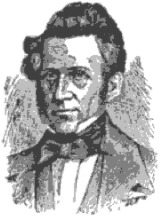
Signature of: theron t pond